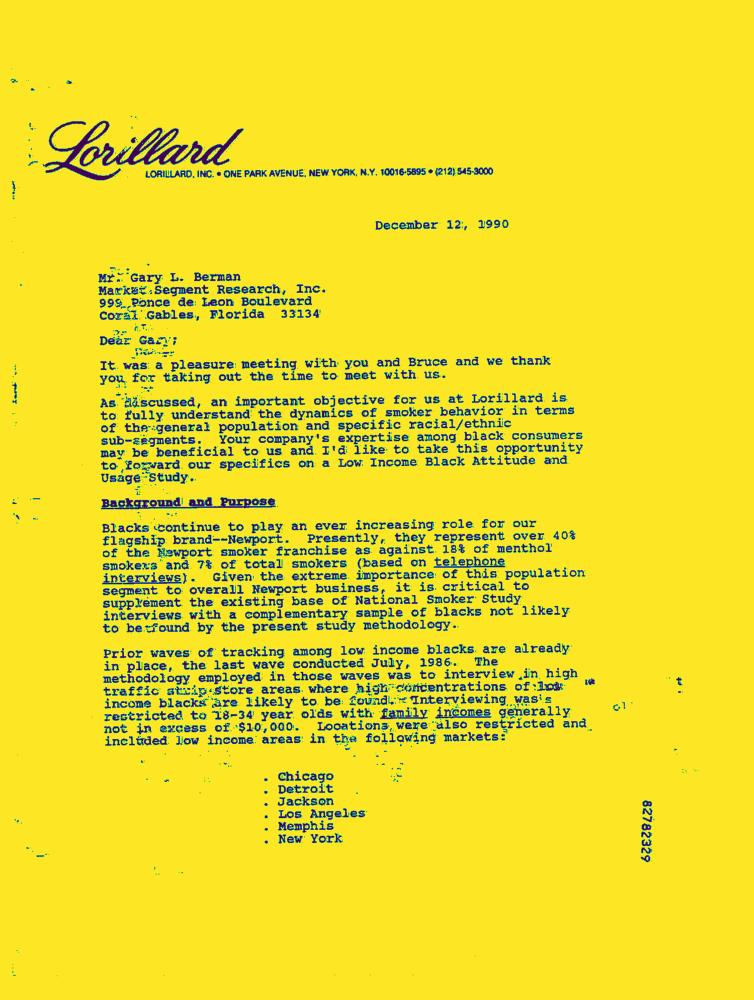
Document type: Letter-Doc